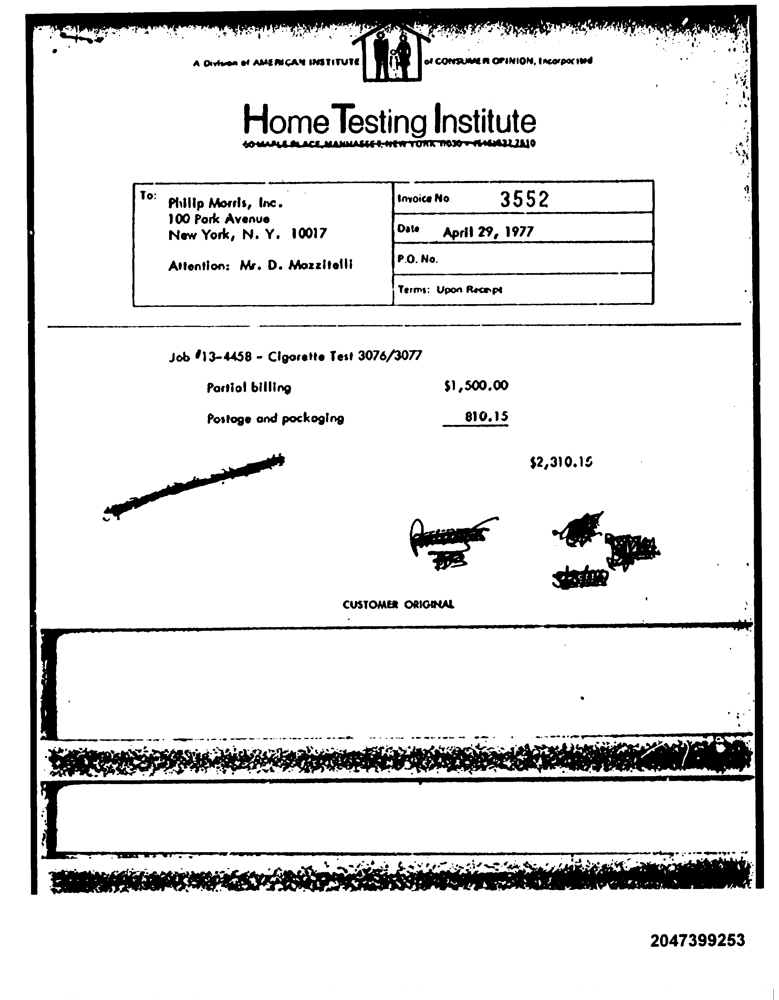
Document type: Invoice